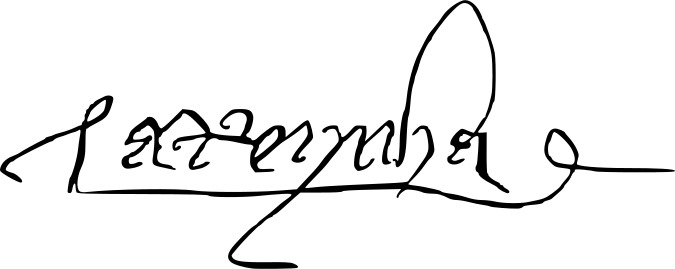
Signature of: philippa of lancaster